Question: How does the patient history play a role?
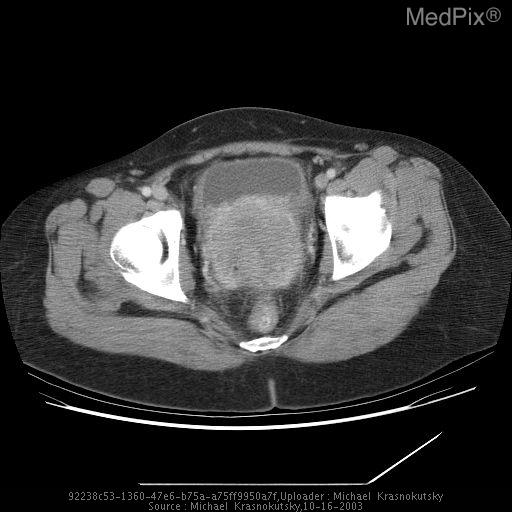
Answer: The patient's history of 29 y/o G6P5051 female arrived on airevac from micronesia island with history of post-coital bleeding. is key in understanding the case.